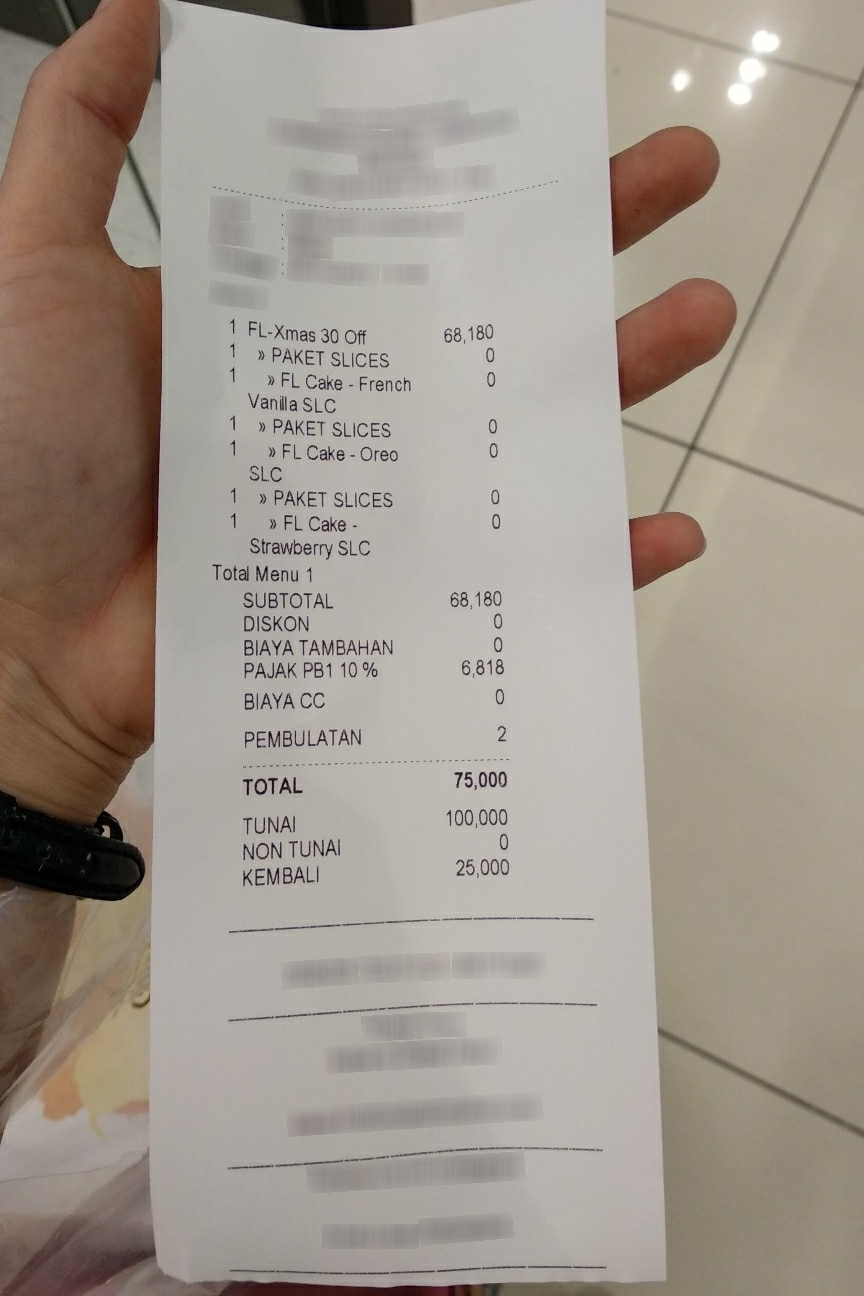
Number of items: 6
Subtotal: 68,180
Tax: 6,818
Other charges: 0 0 2
Total: 75,000
OCR text regions:
text: )
text: 1
text: 0
text: 1
text: 0
text: >
text: 1
text: >
text: 0
text: 1
text: FL-Xmas
text: 30
text: Off
text: 68,180
text: 1
text: PAKET
text: SLICES
text: 0
text: FL Cake - French
text: Vanilla SLC
text: 1
text: PAKET
text: SLICES
text: 0
text: FL Cake -
text: Oreo
text: SLC
text: 1
text: PAKET
text: SLICES
text: 0
text: FL Cake -
text: Strawberry SLC
text: SUBTOTAL
text: 68,180
text: DISKON
text: 0
text: BIAYA
text: TAMBAHAN
text: 0
text: PAJAK
text: PB1
text: 10%
text: 6,818
text: BIAYA
text: CC
text: 0
text: PEMBULATAN
text: 2
text: TOTAL
text: 75,000
text: TUNAI
text: 100,000
text: KEMBALI
text: 25,000
text: Total
text: Menu
text: 1
text: NON
text: TUNAI
text: 0